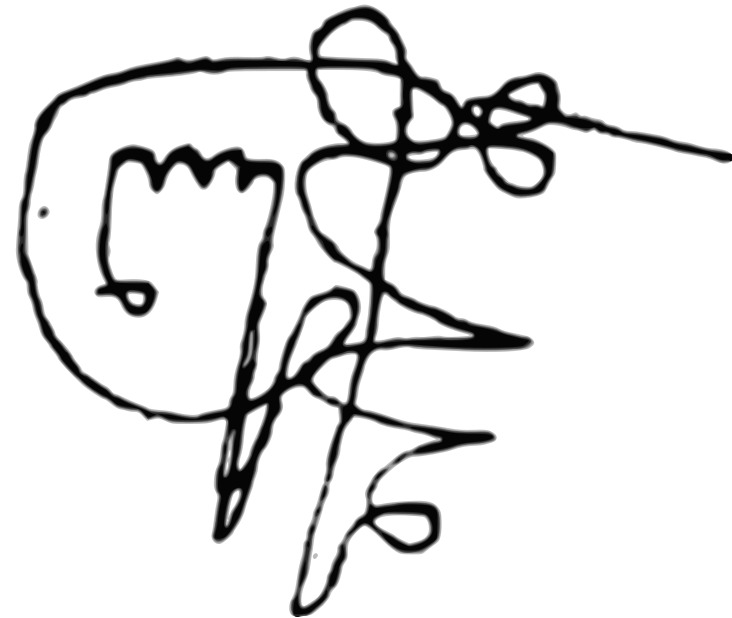
Signature of: leon of imereti